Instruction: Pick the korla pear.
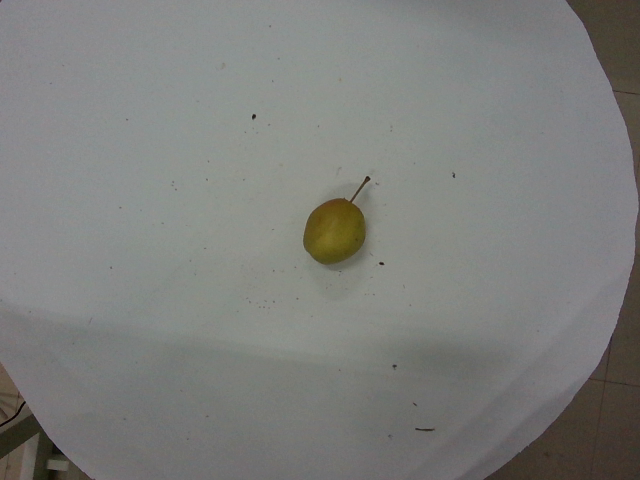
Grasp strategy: vertical